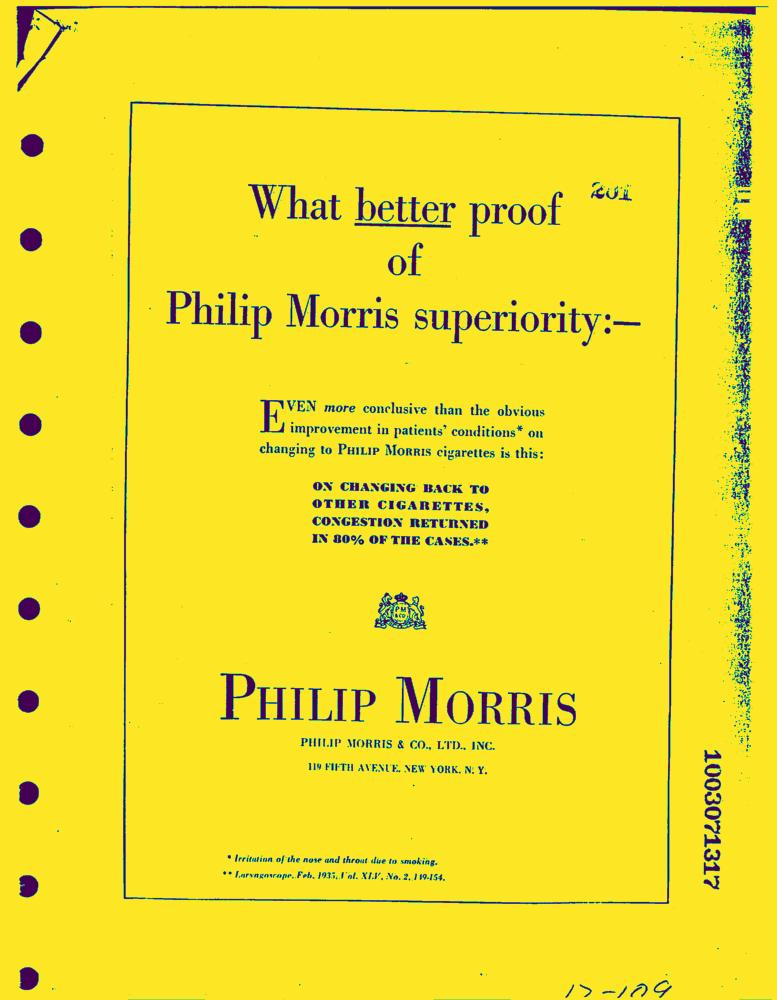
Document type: AD